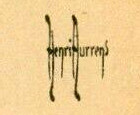
Signature of: henri aurrens